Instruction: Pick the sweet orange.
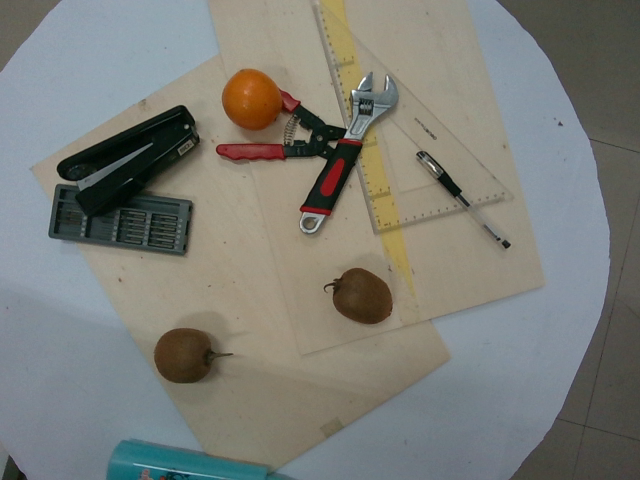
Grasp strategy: vertical